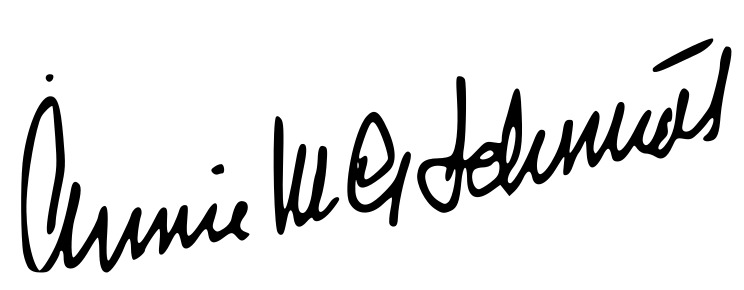
Signature of: annie m g schmidt